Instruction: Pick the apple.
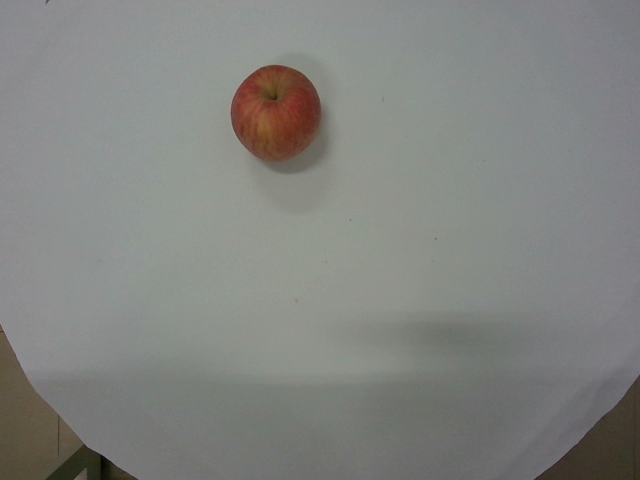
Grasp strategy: vertical